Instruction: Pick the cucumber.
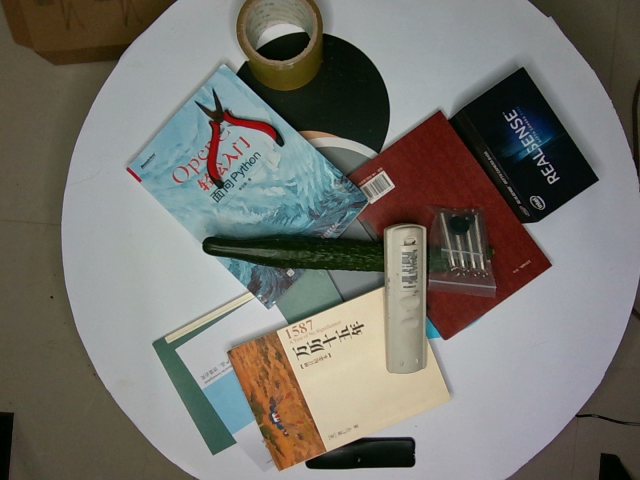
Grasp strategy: vertical